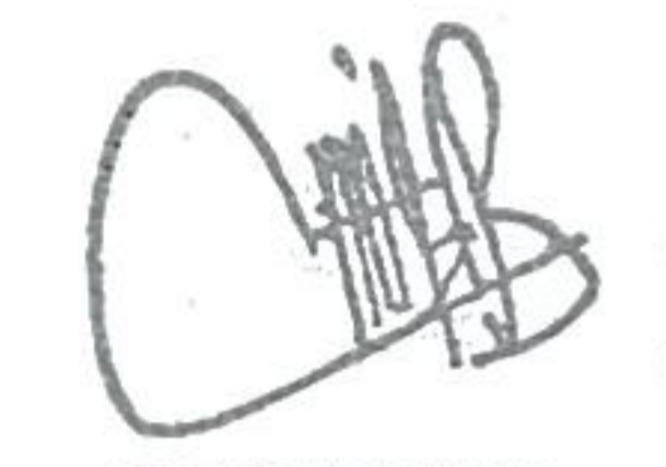
Signature of: miguel ángel pesce